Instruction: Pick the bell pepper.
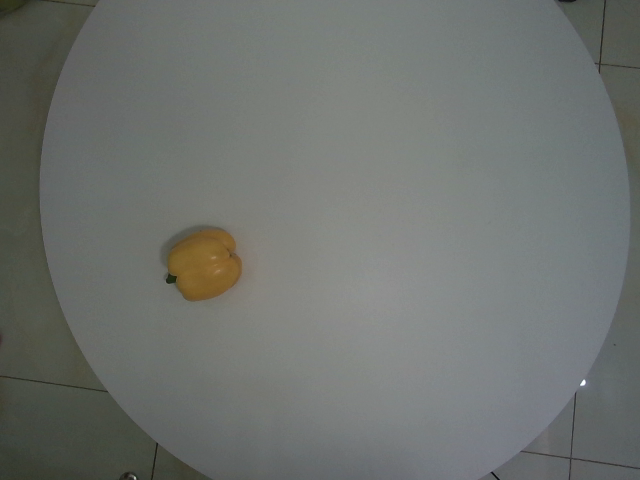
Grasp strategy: vertical